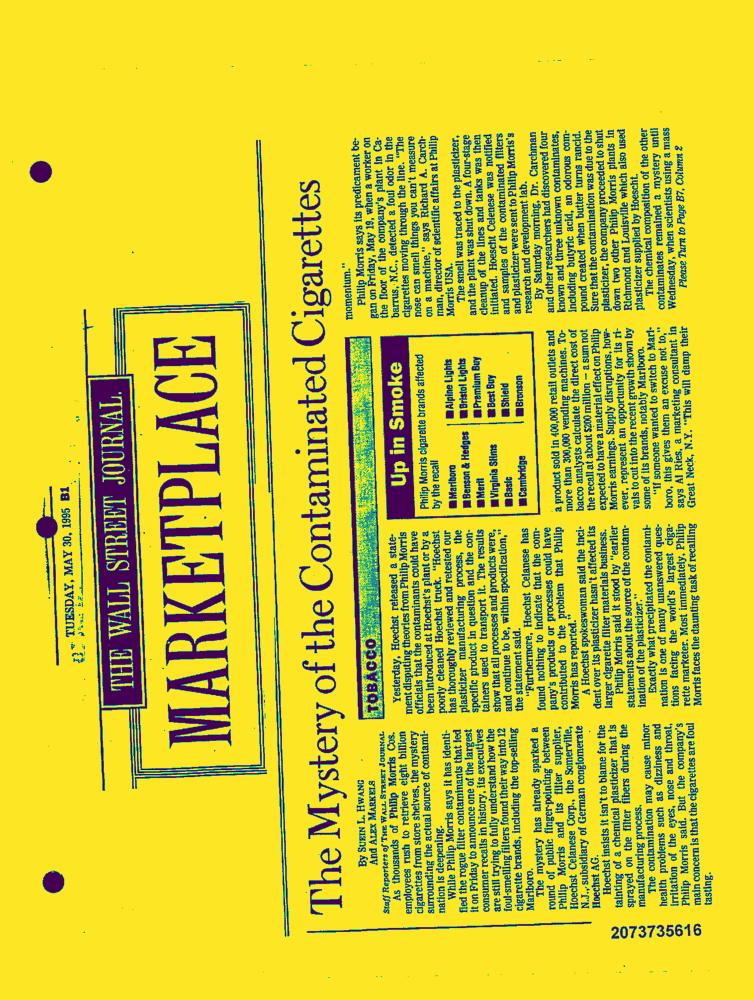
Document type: News-Article